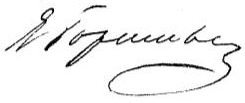
Signature of: yevgeny baratynsky